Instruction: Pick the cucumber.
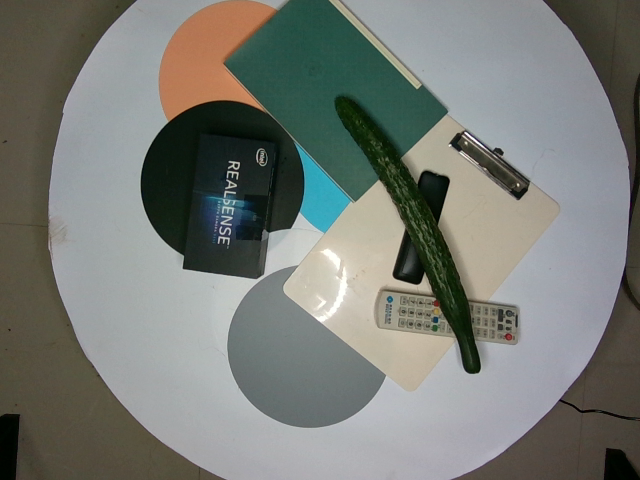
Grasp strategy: vertical